Question: Describe the condition in detail:
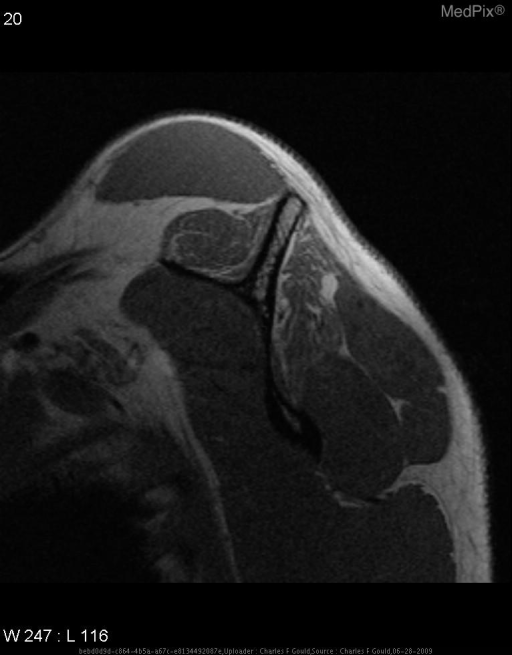
Answer: The disease is discussed as: Parsonage-Turner syndrome is an immune mediated reaction against lower motor neurons of the brachial plexus.  It affects approximately 1% of the general population.  It causes denervation change seen as high signal on fluid sensitive sequences in the early and subacute phases.  This progresses to fatty atrophy in the chronic phase.

It affects all age groups save neonatal.  It is more prevalent in men.  It commonly presents with acute pain following illness injury or trauma.